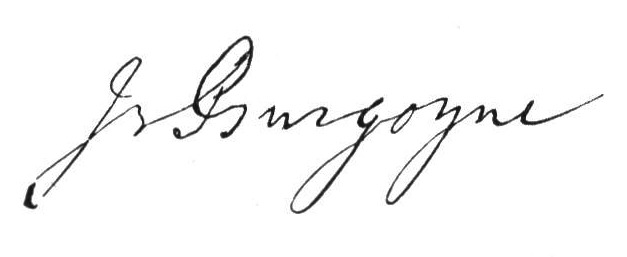
Signature of: john burgoyne